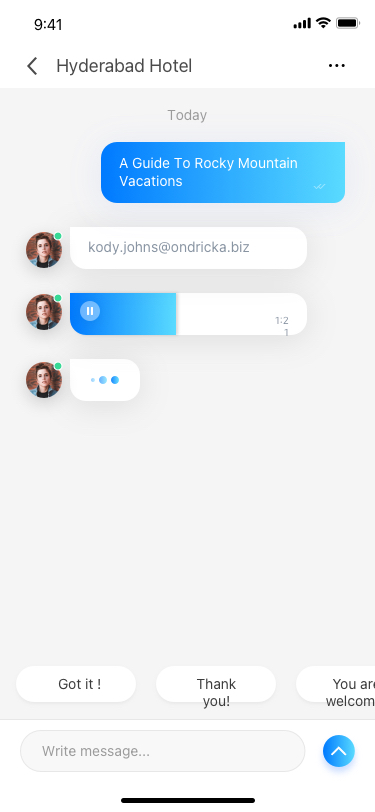
Text in this UI design:
Write message...
Got it !
Thank you!
You are welcome!
1:21
kody.johns@ondricka.biz
A Guide To Rocky Mountain Vacations
Today